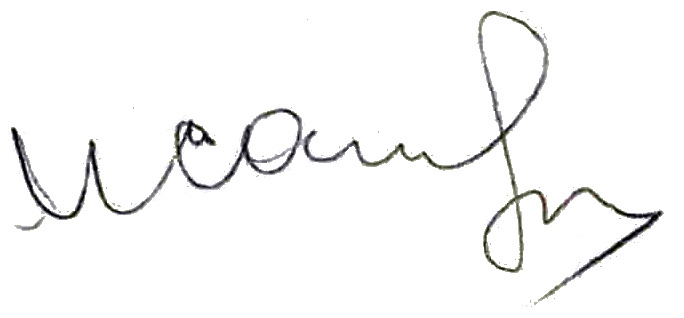
Signature of: ivan samchuk